Question: Describe the condition in detail:
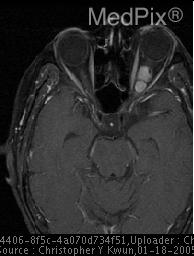
Answer: The disease is discussed as: Menigioma is the most common extra-axial neoplasm and the second most common intracranial neoplasm.  It is typically seen in middle-aged women and it is the most common tumor induced by radiation treatment.  There are many histologic varieties and subtypes.  Pediatric menigiomas are more aggressive and found in atypical or multiple locations.  Multicentric types are uncommon (1-10%) but are frequently found in association with neurofibromatosis 2 (50% of all multicentric disease).   Metastases and sarcomatous transformation are rare.
	         Location: Supratentorial 90%
                   ( 1) parasagittal dura
                   (2) convexities
                   (3) sphenoid wing
                   (4) CPA cistern.
                   Ventricles or bone.
                   Spine – 25 to 30% of all spinal tumors –                    the most common spinal tumor

	         Imaging:
                      CT - Usually slightly hyperdense.
                           Calcifications (20%).
                           Avid enhancement.
	                   Bony reaction or hyperostosis

                      MRI:  Iso-to slightly hypointense to gray
                                matter on T1W, isointense to
                                hyperintense on T2W.
                            Dural tail is non-specific sign -
                            possible benign fibrous reaction
                            Encases and narrows vessels,
                                especially in the sella region.
                            Flow voids in enlarged feeding
                                vessels.
                            Allows better distinction of cystic
                                and fatty change, full extent
                                of tumor, bony changes or
                                thrombosis.
      		            Hemorrhage (rarely)

          Angiography:   Vascular, supplied by meningeal and
                              falcine arteries.
	                 Prolonged “sunburst” blush